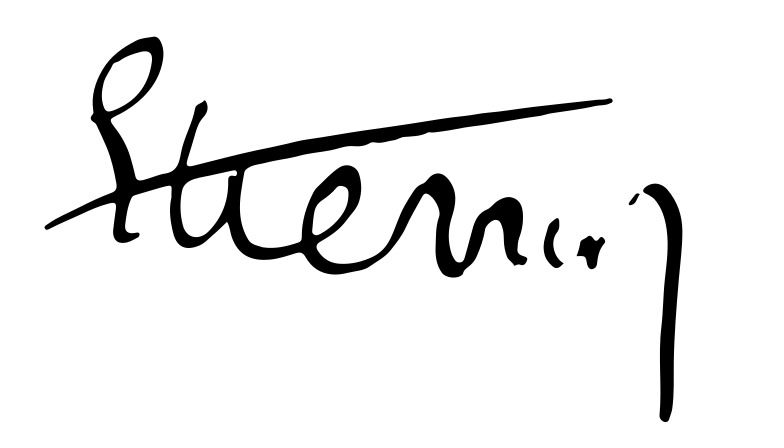
Signature of: édouard herriot